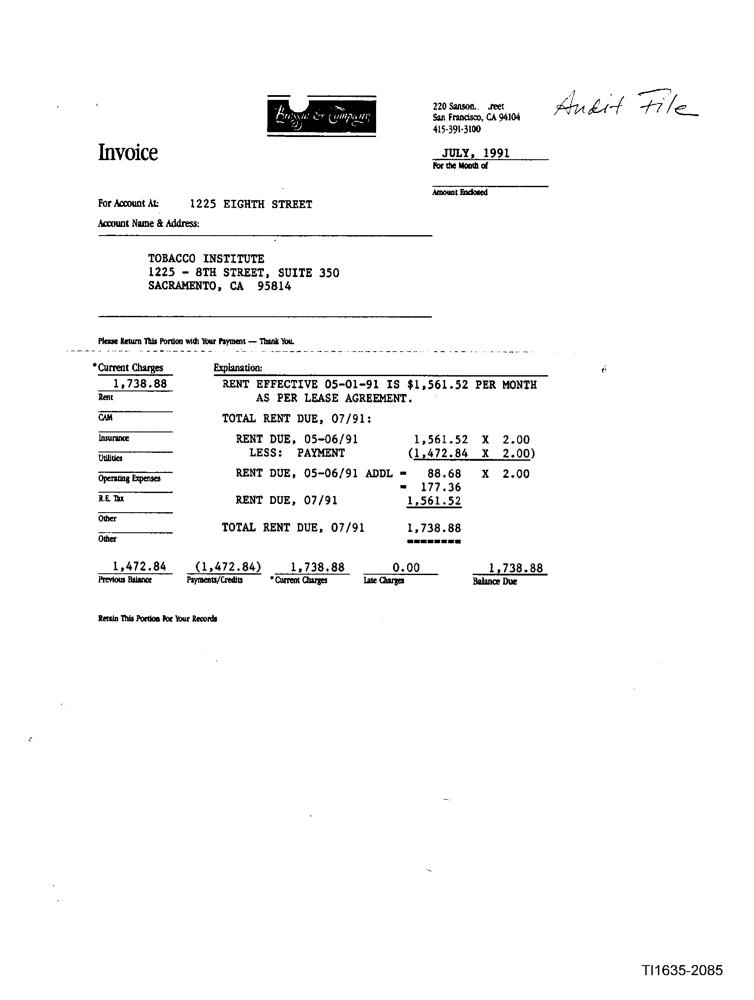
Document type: Invoice